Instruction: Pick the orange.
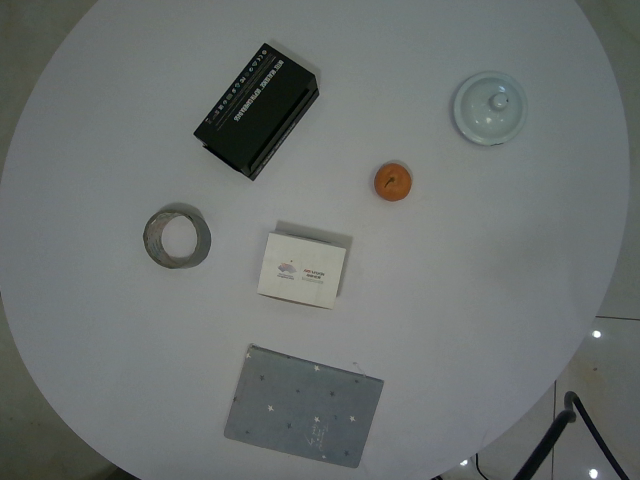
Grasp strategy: vertical